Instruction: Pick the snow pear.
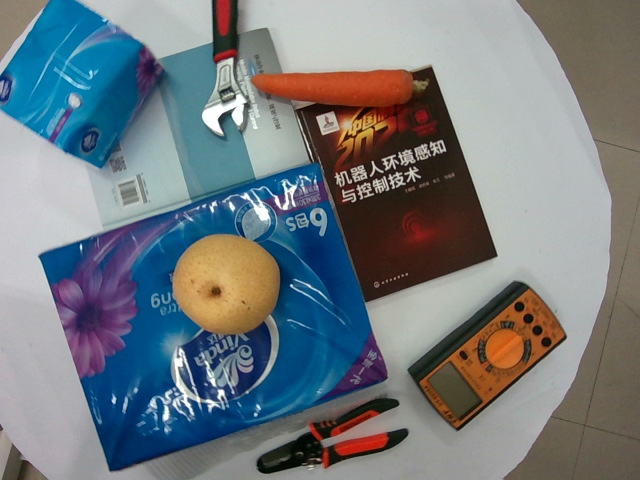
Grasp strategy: vertical